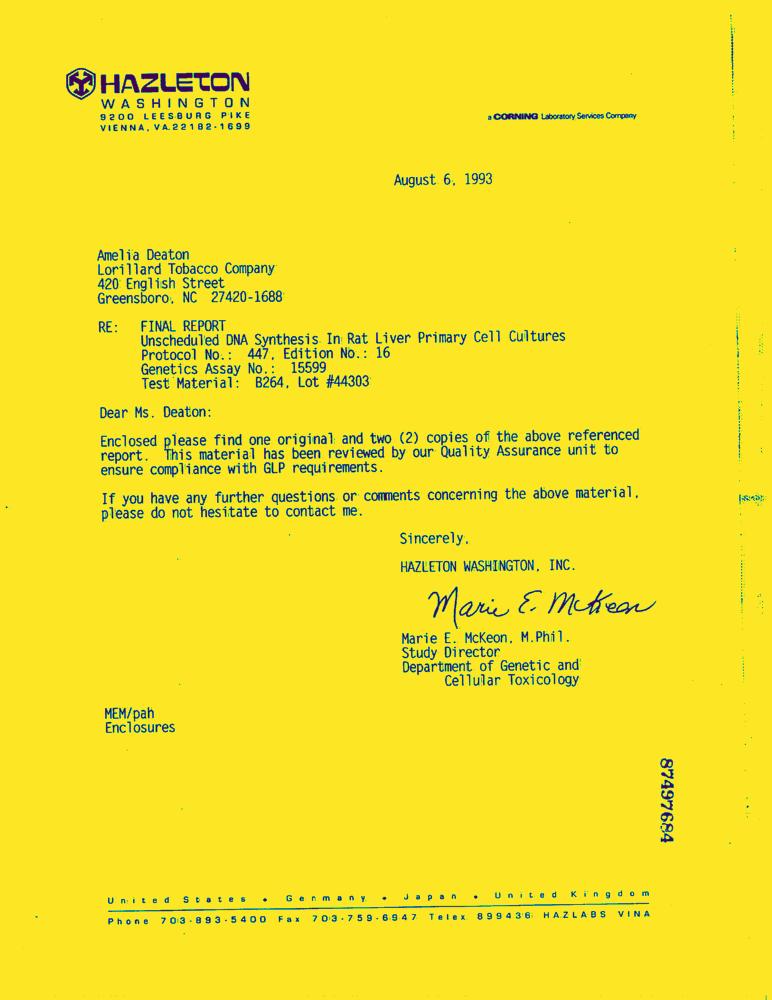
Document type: Letter-Doc